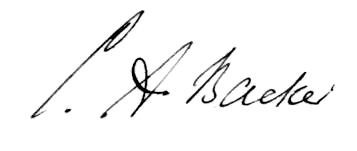
Signature of: cornelis andries backer